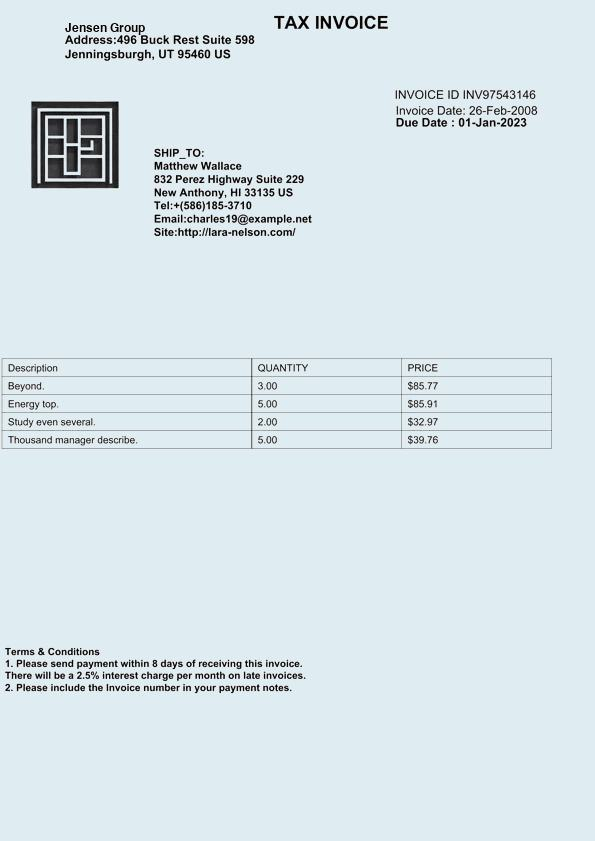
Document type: Invoice